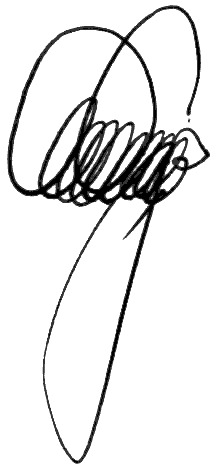
Signature of: oleh rafalʹsʹkyĭ